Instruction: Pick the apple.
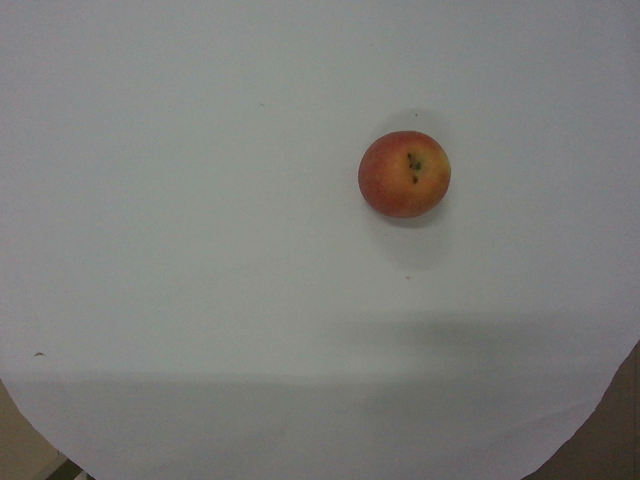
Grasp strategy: vertical